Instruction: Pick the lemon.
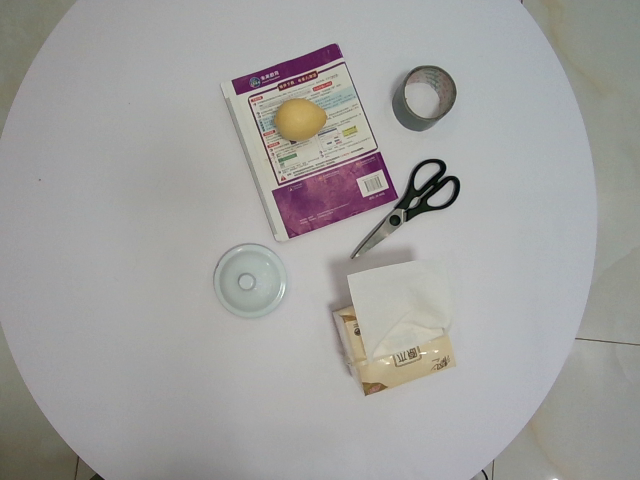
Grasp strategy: vertical